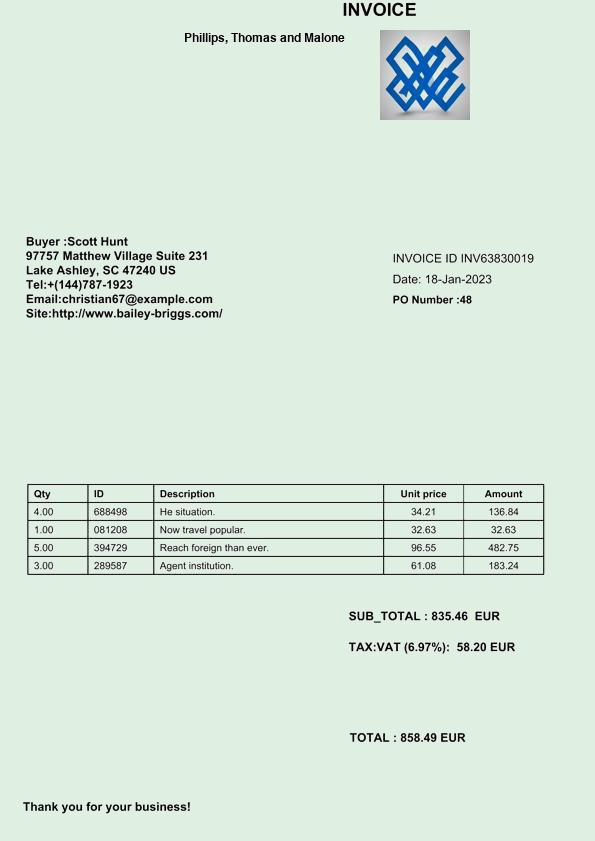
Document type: Invoice